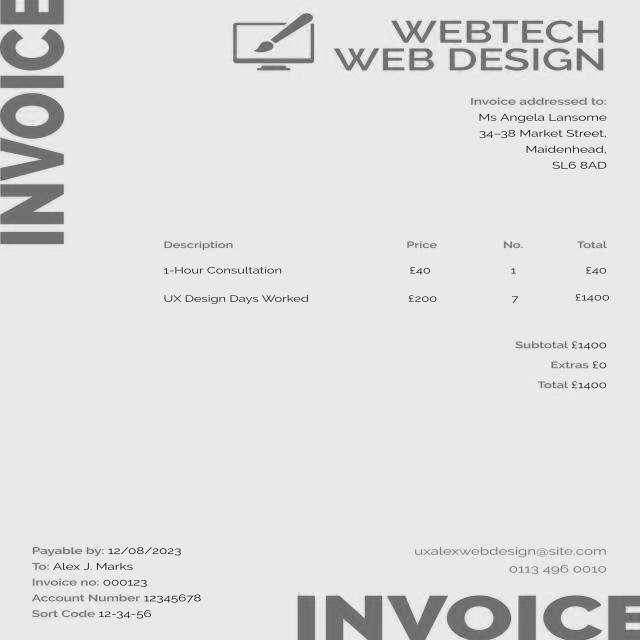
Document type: Invoice